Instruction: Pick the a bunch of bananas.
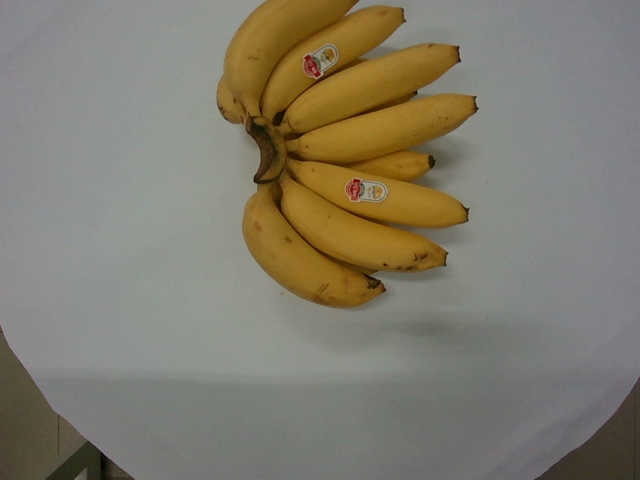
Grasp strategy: vertical